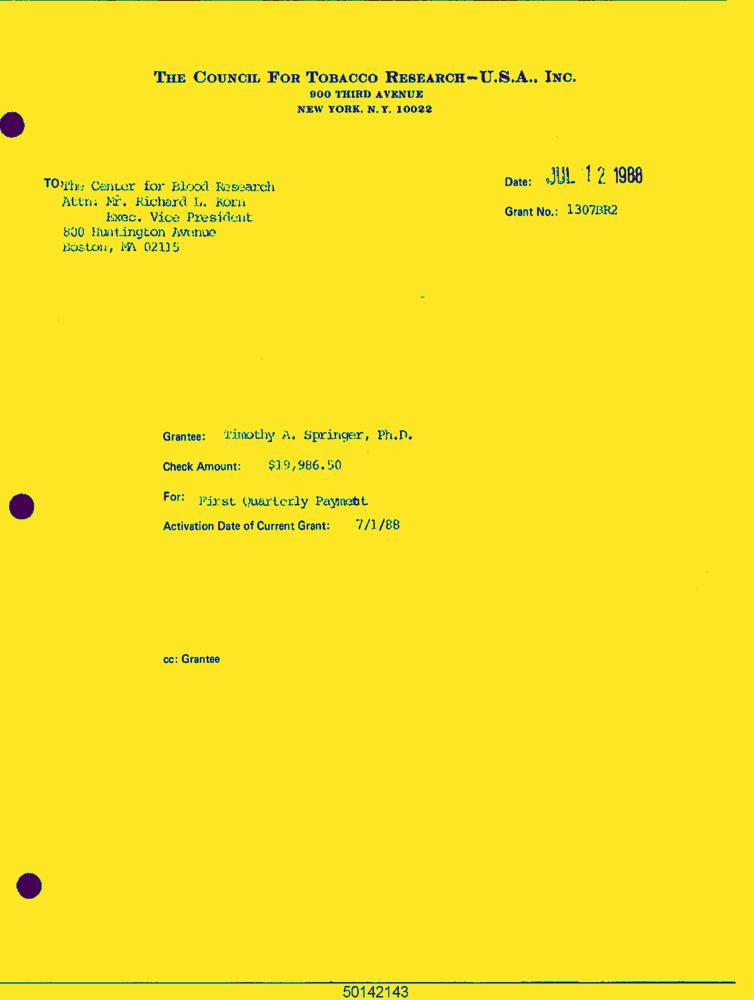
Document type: Letter-Doc